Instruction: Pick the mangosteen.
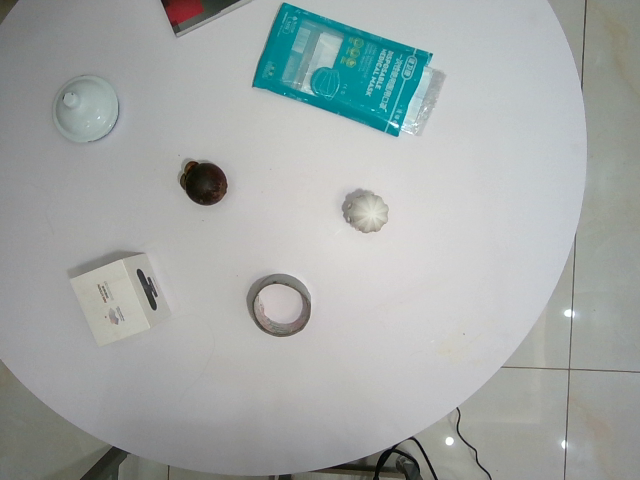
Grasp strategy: vertical